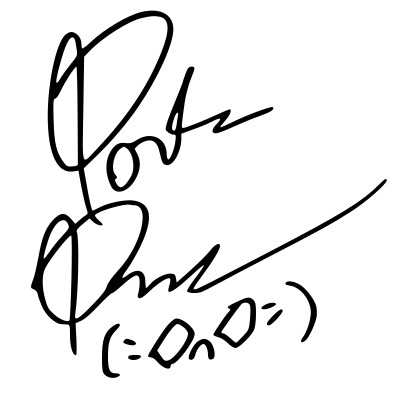
Signature of: porter robinson